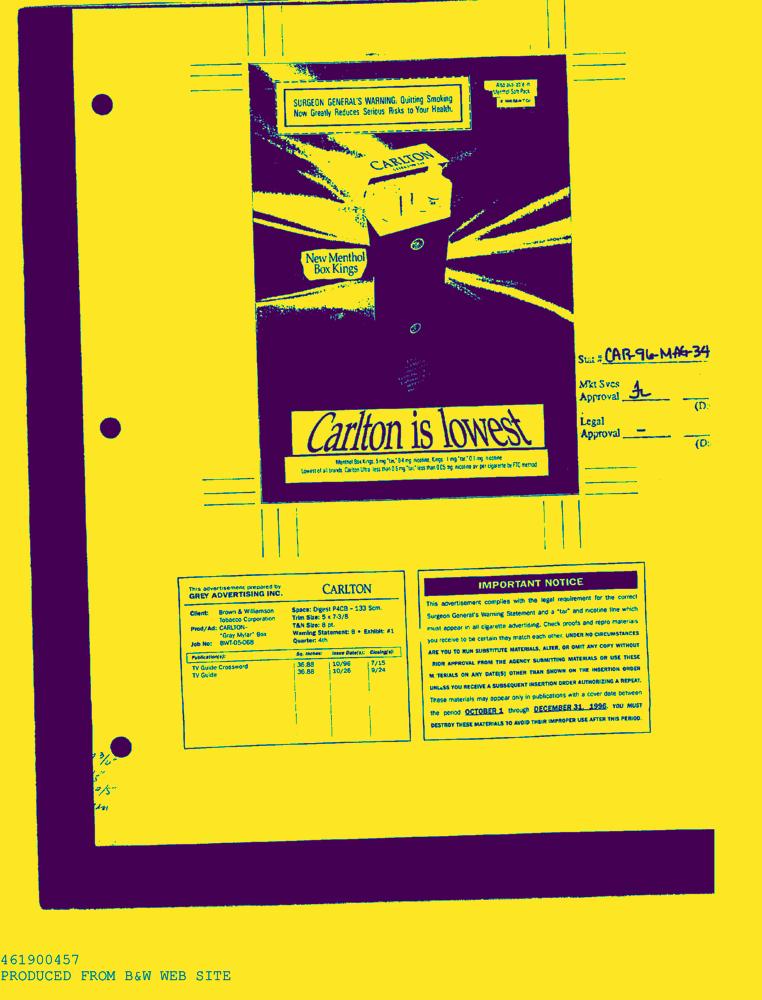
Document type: AD